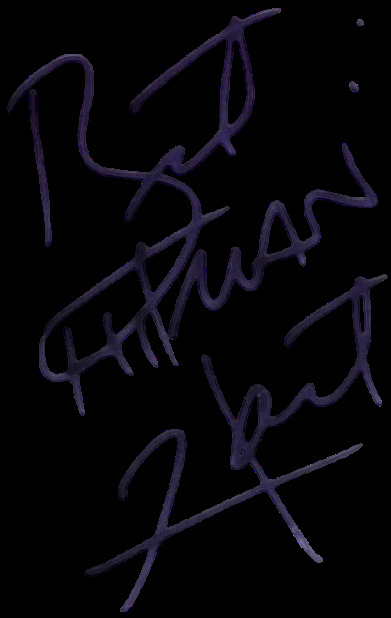
Signature of: bret hart